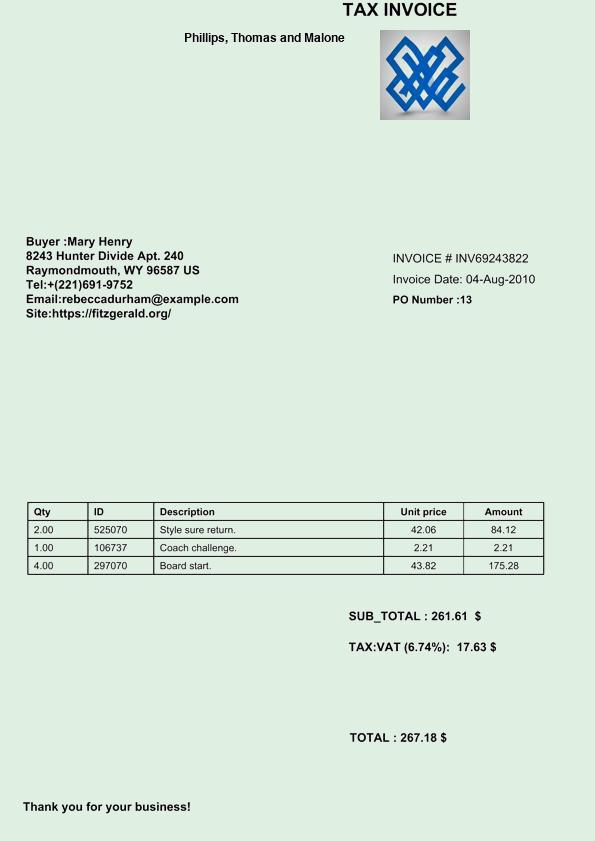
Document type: Invoice